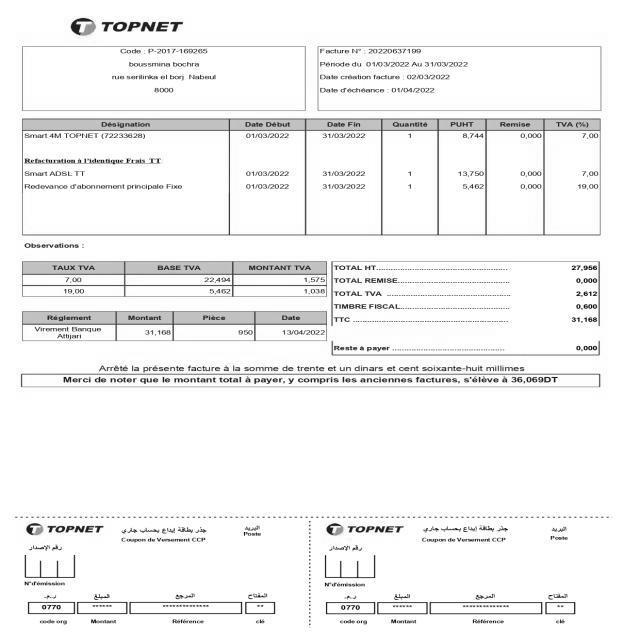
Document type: Invoice